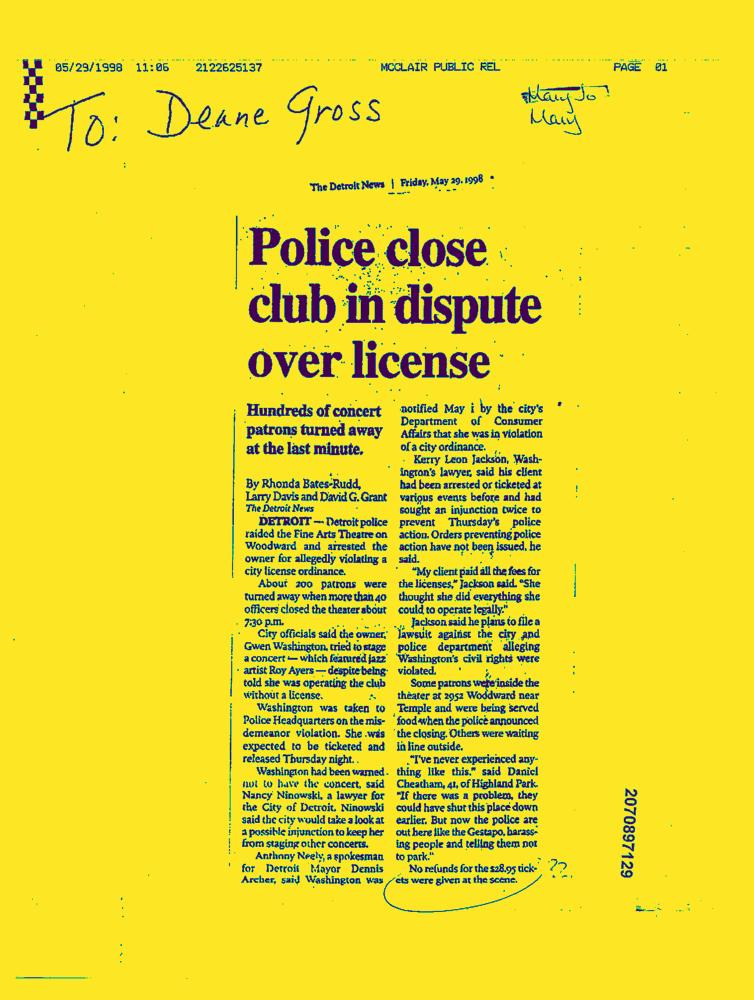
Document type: News-Article